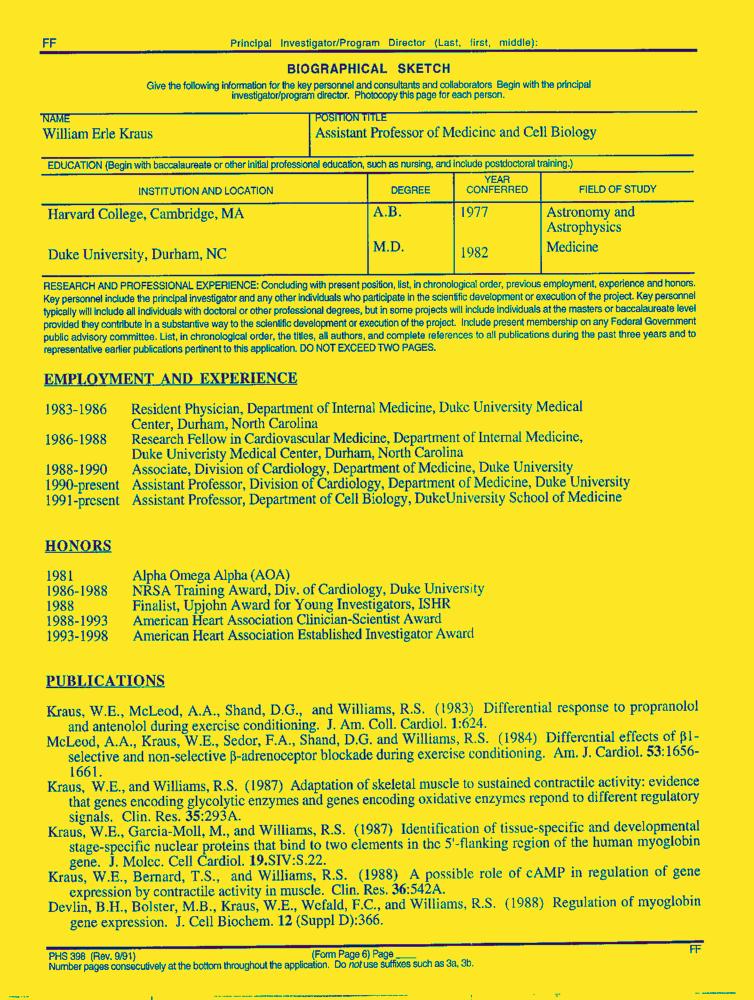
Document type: Resume-Doc